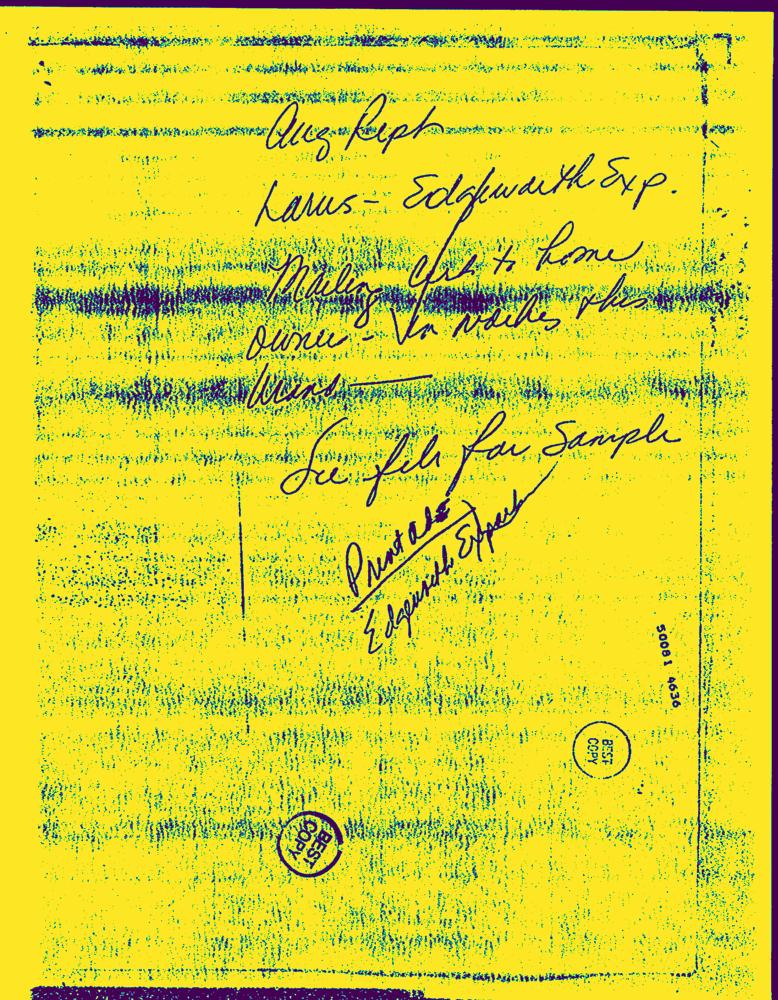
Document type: Hand-Written